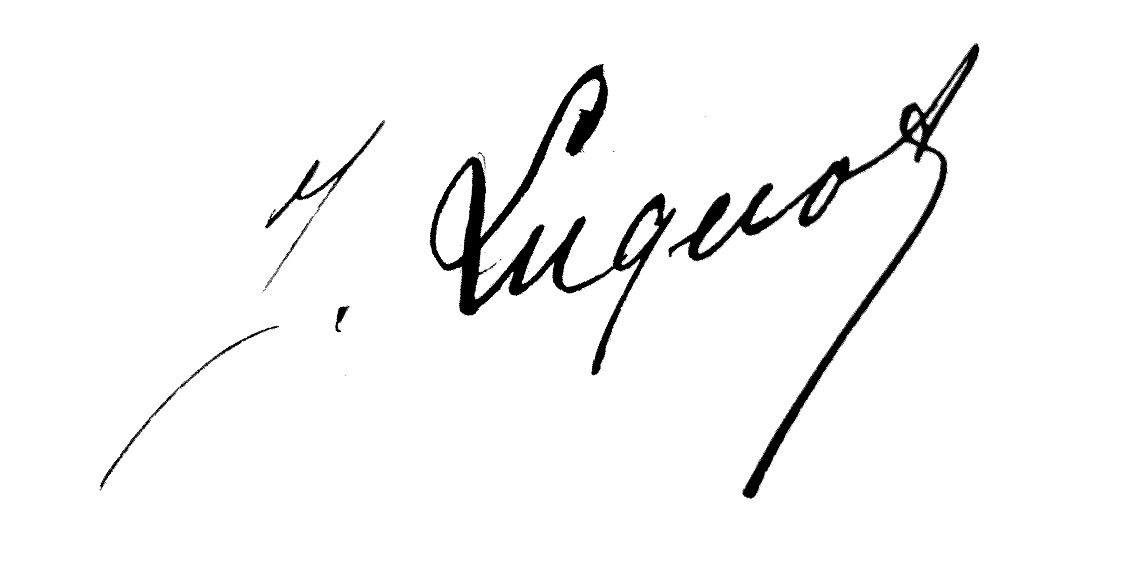
Signature of: justin luquot